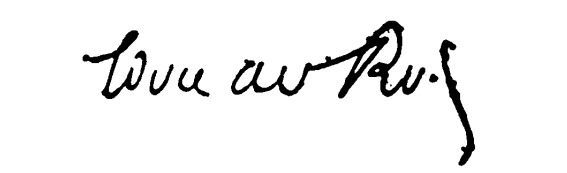
Signature of: edouard rod